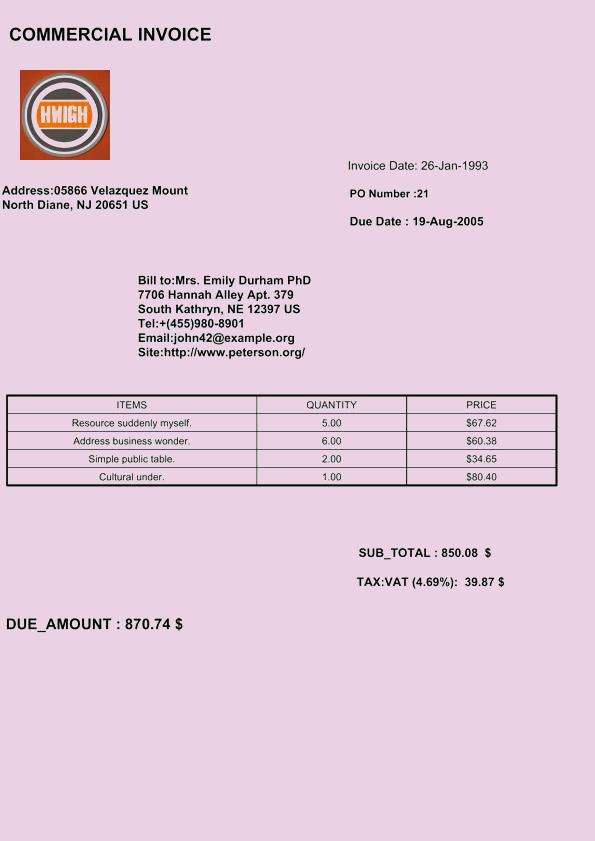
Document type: Invoice